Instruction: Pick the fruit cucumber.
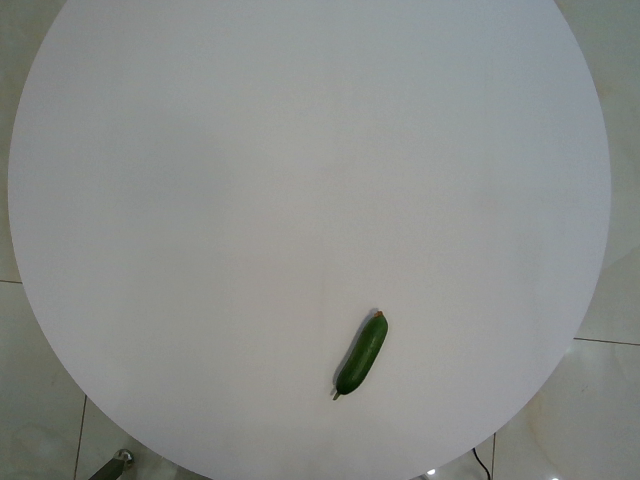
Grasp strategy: vertical